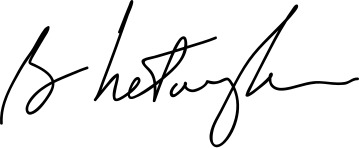
Signature of: benjamin netanyahu